Question: What do the imaging results show?
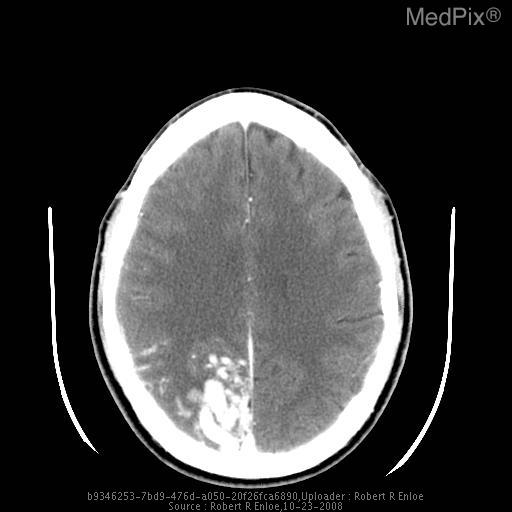
Answer: The imaging shows •  Right occipital lesion
•  Serpentine hypointensities with surrounding edema
•  Enlarged feeding vessels from both PCA and MCA supply
•  Small feeder from the ACA
•  Enlarged draining veins - varix -drains into superior sagittal sinus Serpentine dense enhancement in right occipital lobe due to tortuous dilated vessels..